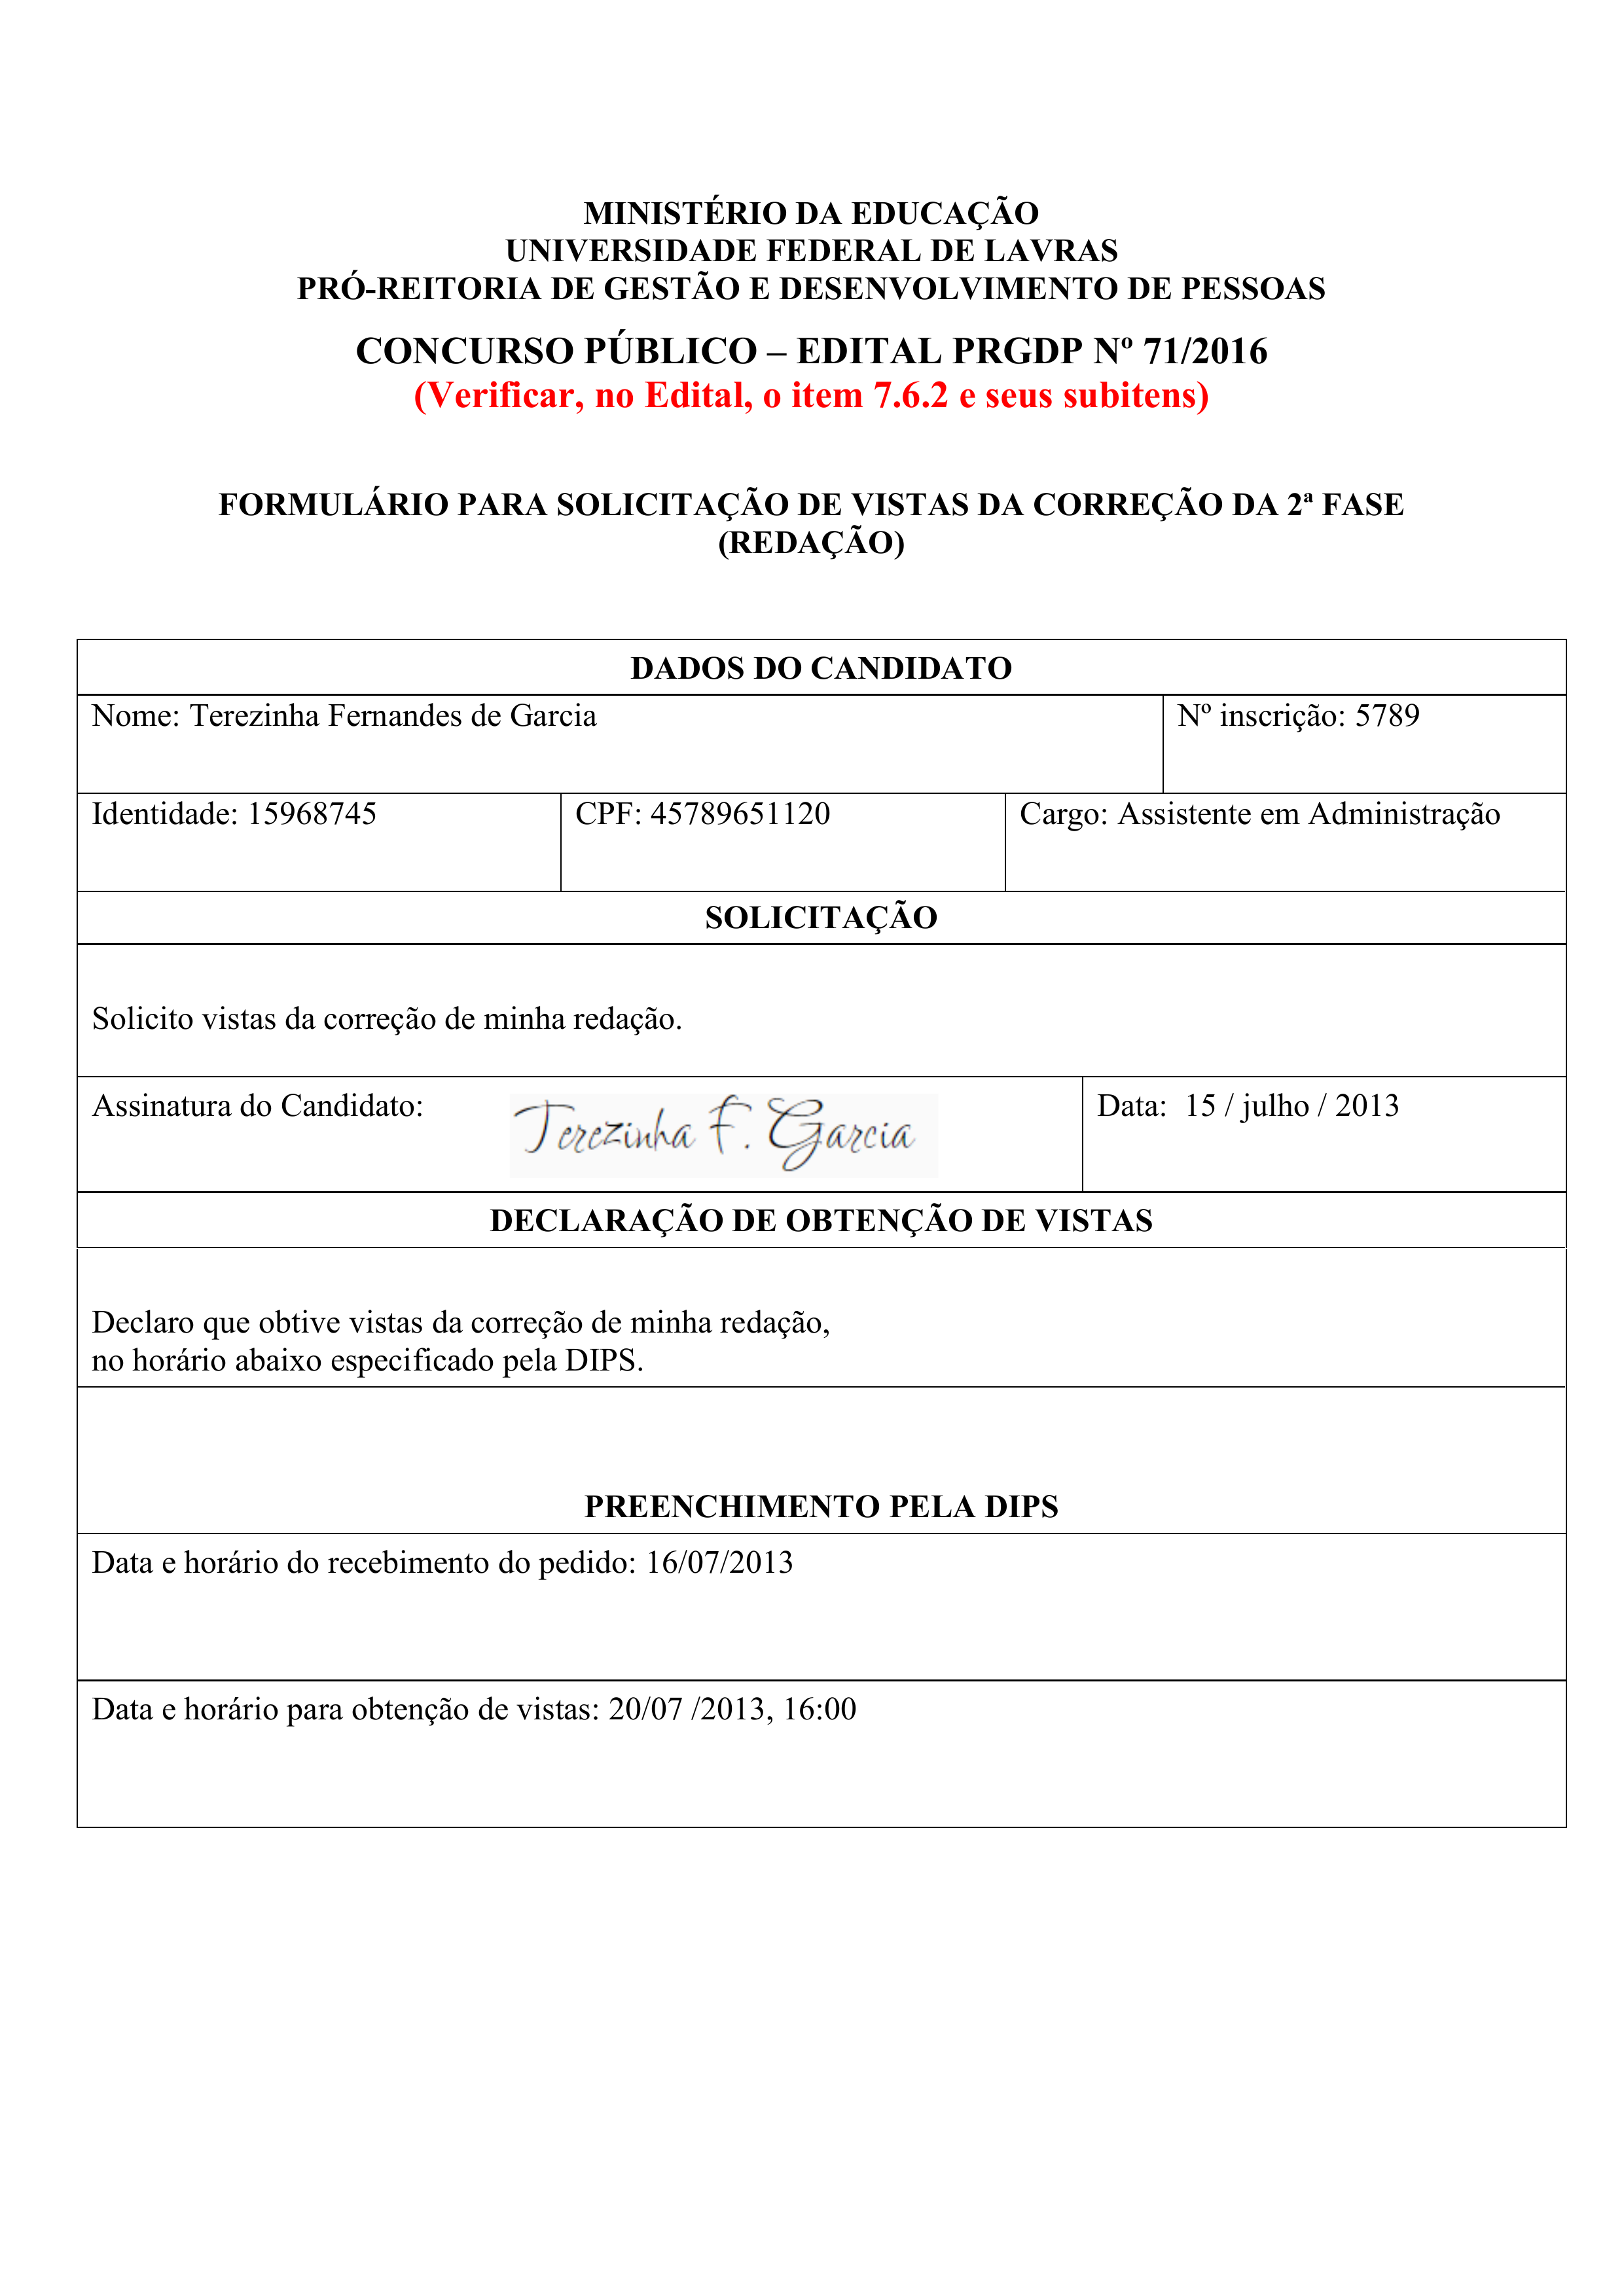
MINISTÉRIO DA EDUCAÇÃO
UNIVERSIDADE FEDERAL DE,LAVRAS
PRÓ-REITORIA DE GESTÃO E DESENVOLVIMENTO DE PESSOAS
CONCURSO PUBLICO — EDITAL PRGDP Nº 71/2016
(Verificar, no Edital, o item 7.6.2 e seus subitens)
FORMULÁRIO PARA SOLICITACAO DE VISTAS DA CORRECAO DA 2º FASE (REDAÇÃO)
DADOS DO CANDIDATO
Nº inscrição:
5780
Nome:
Terezinha Fernandes de Garcia
Identidade:
15968745
CPF:
45789651120
Cargo:
Assistente em Administração
SOLICITAÇÃO
Solicito vistas da correção de minha redação.
Data:
15/julho/2013
Assinatura do Candidato:
DECLARAÇÃO DE OBTENÇÃO DE VISTAS
Declaro que obtive vistas da correção de minha redação, no horário abaixo especificado pela DIPS.
PREENCHIMENTO PELA DIPS
Data e horário do recebimento do pedido:
16/07/2013
Data e horário para obtenção de vistas:
20/07 /2013, 16:00